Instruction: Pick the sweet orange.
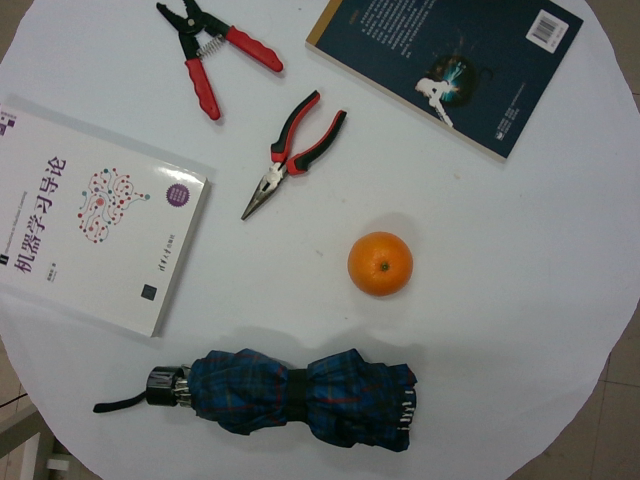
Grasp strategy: vertical